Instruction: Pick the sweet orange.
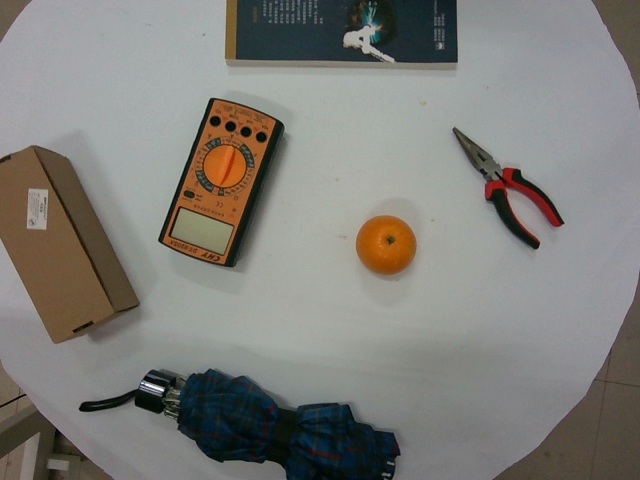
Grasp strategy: vertical